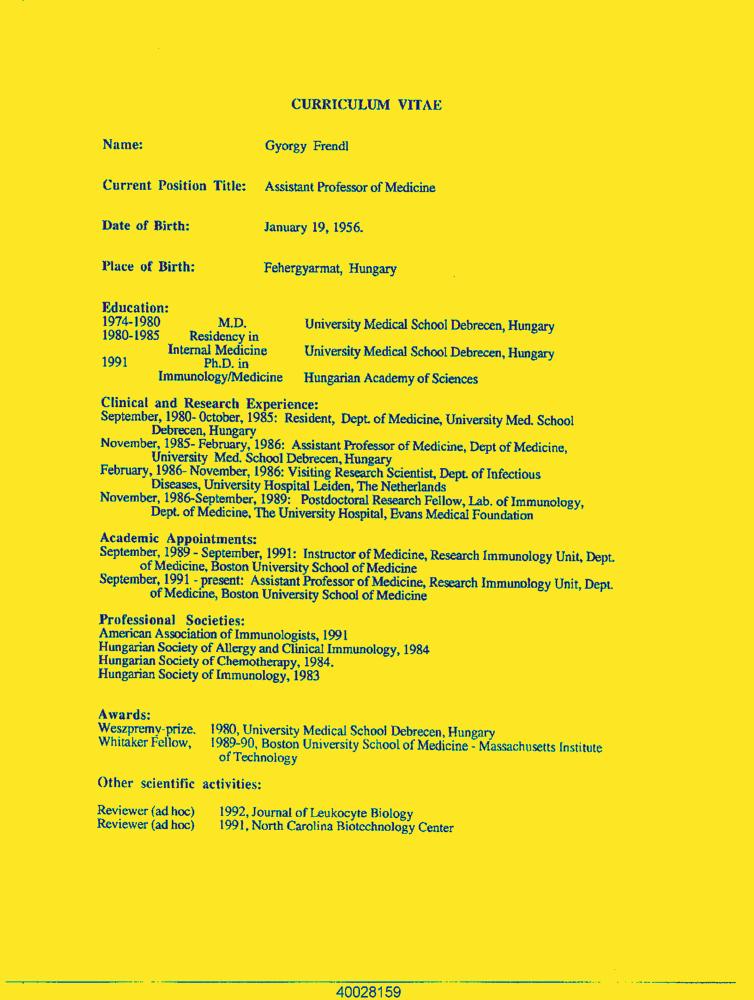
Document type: Resume-Doc